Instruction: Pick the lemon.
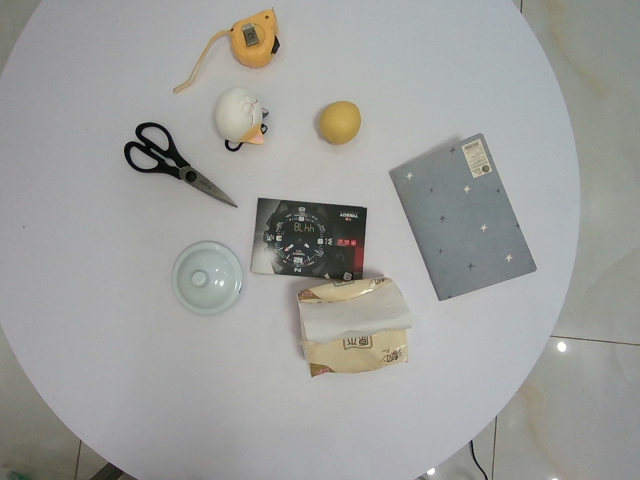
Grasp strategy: vertical